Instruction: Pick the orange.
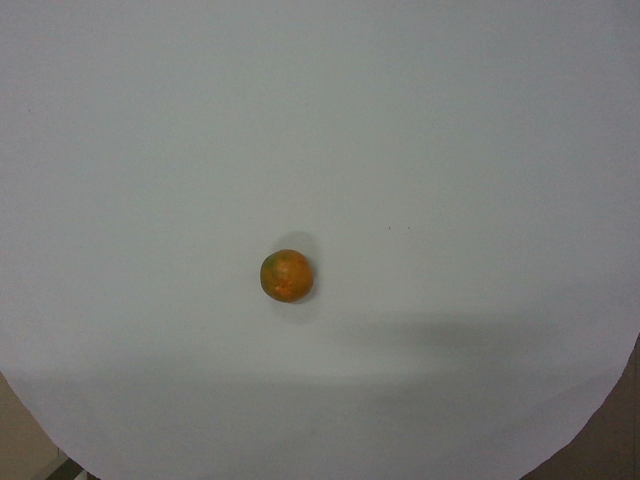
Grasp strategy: vertical